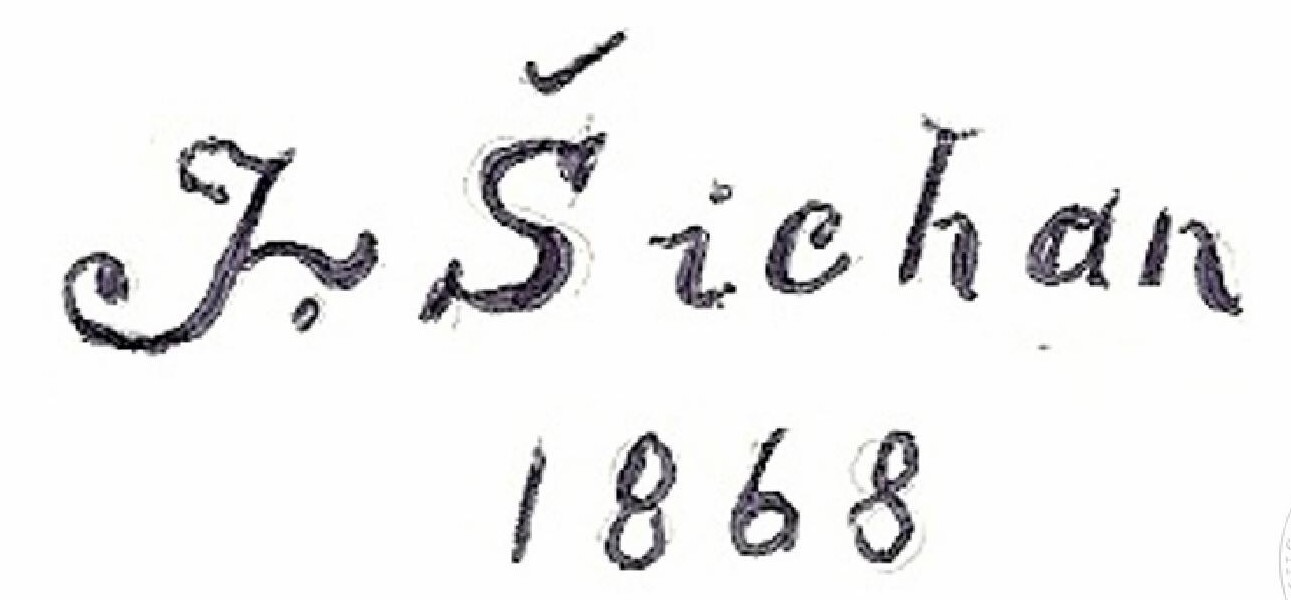
Signature of: josef šichan